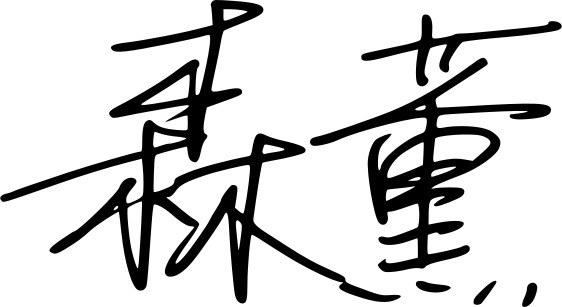
Signature of: kaoru mori